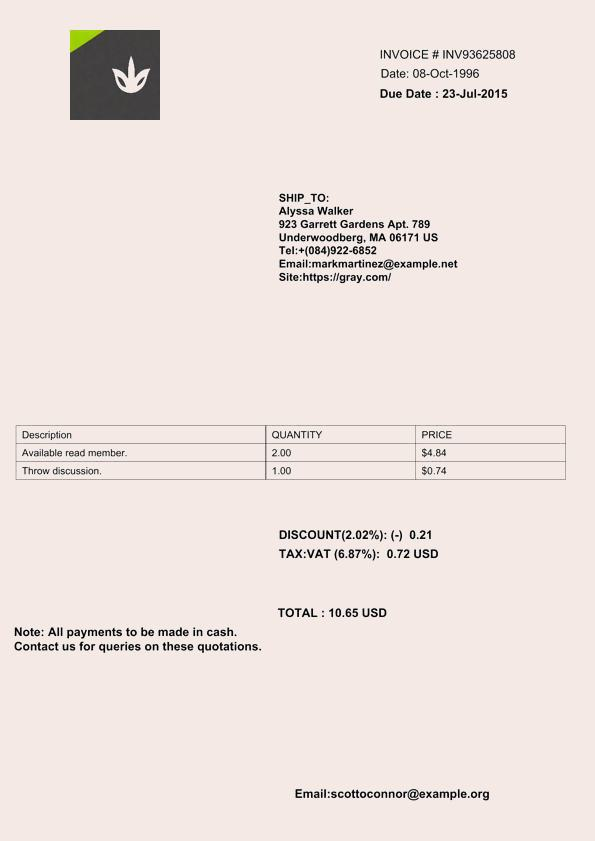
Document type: Invoice